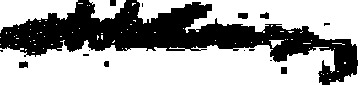
Signature of: william h bulkeley